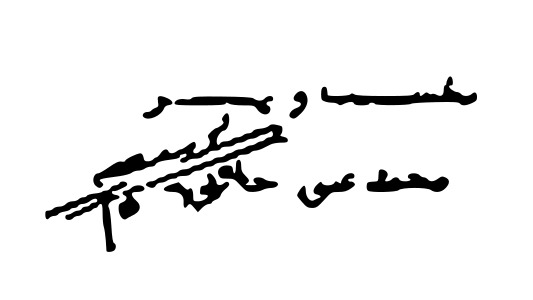
Signature of: mohammad ali rajai